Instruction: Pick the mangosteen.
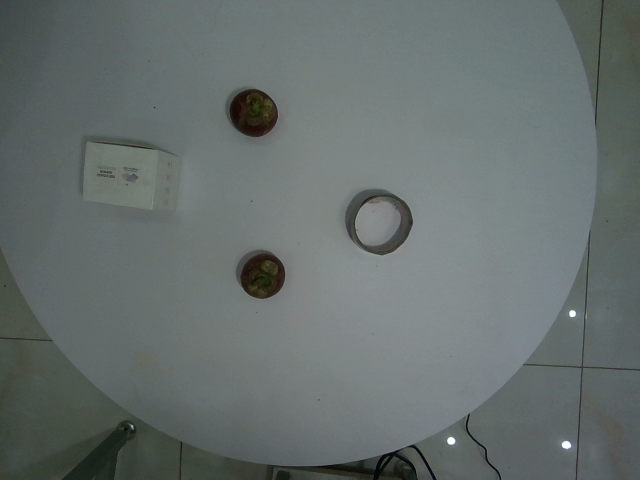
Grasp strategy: vertical